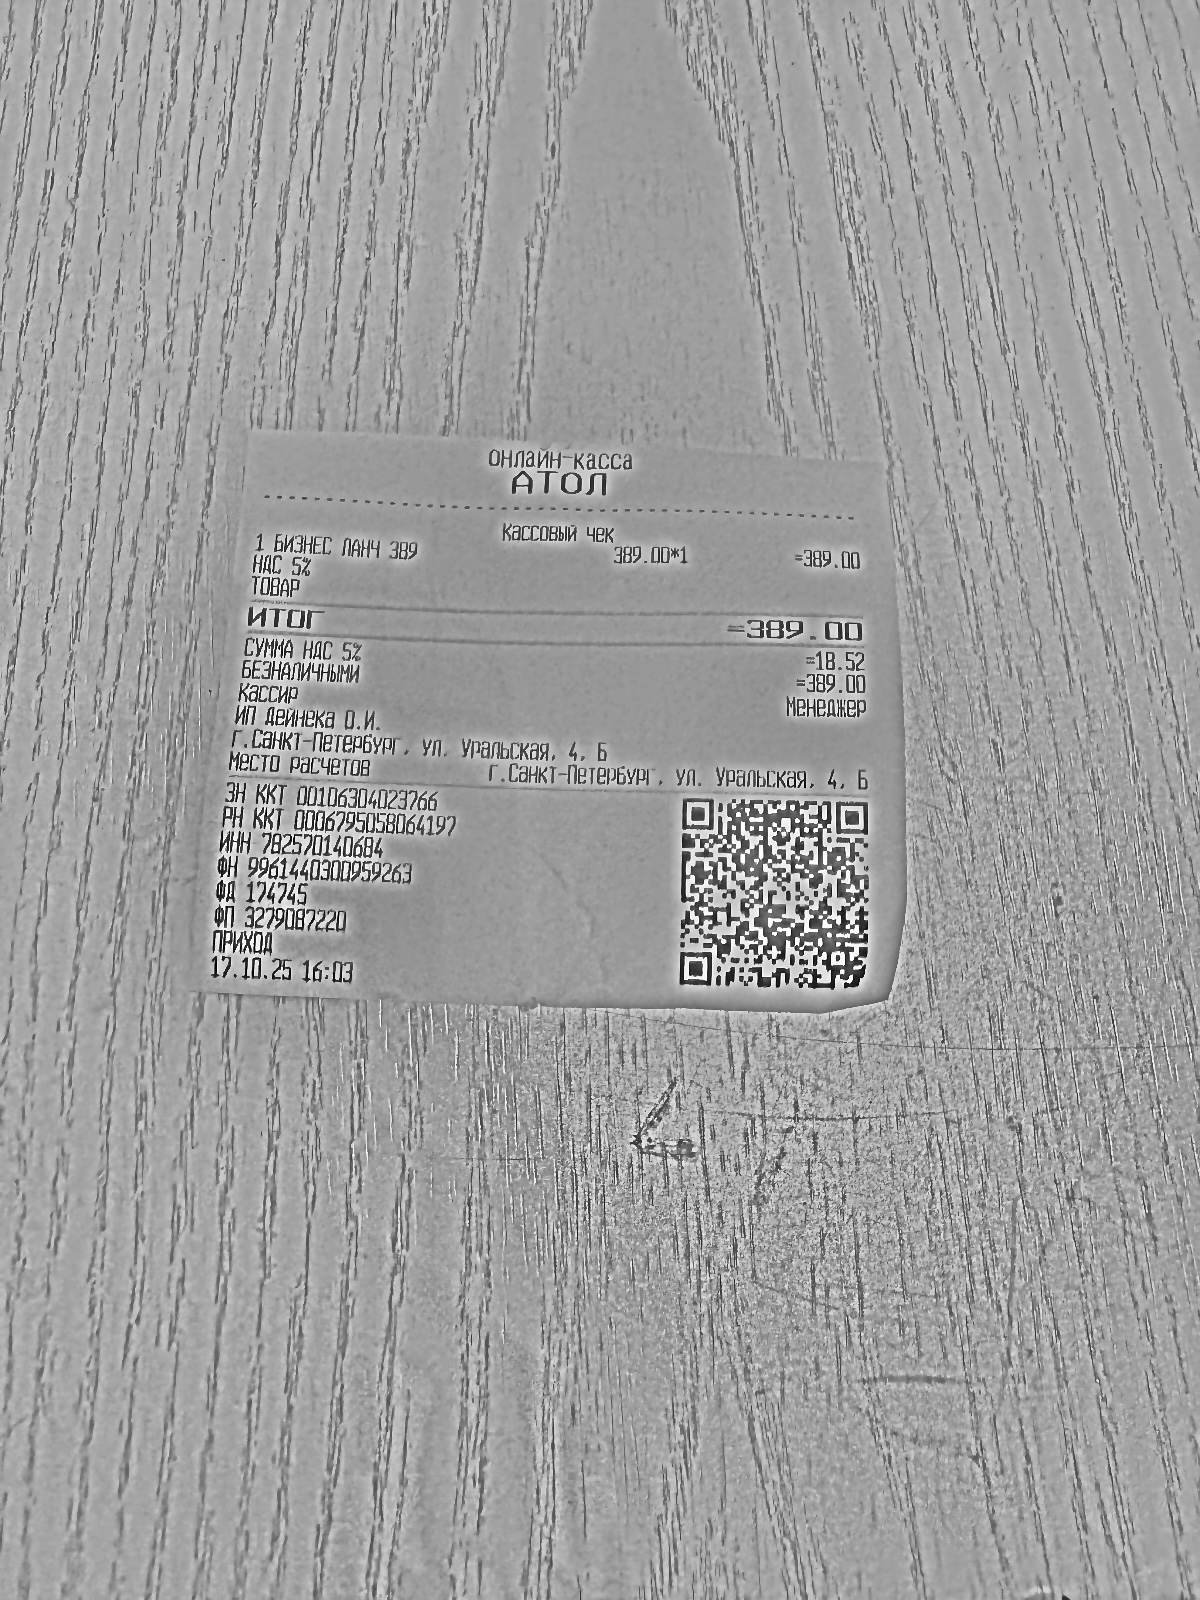
Продавец: ИП Дейнека О.И.
ИНН: 782570140684
Дата: 17.10.25
Товары: 1 БИЗНЕС ЛАНЧ 389
Количество: 1
Цена: 389.00
Сумма: 389.00
Итого: 389.00